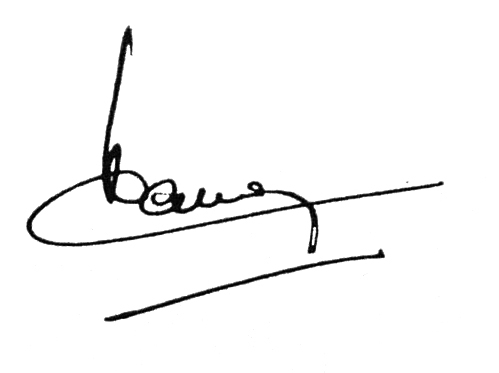
Signature of: pierre herman